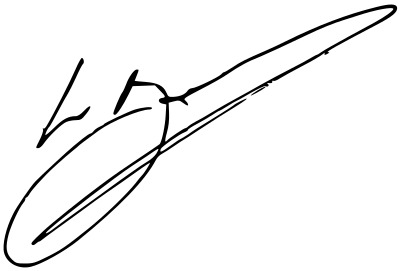
Signature of: witold bańka